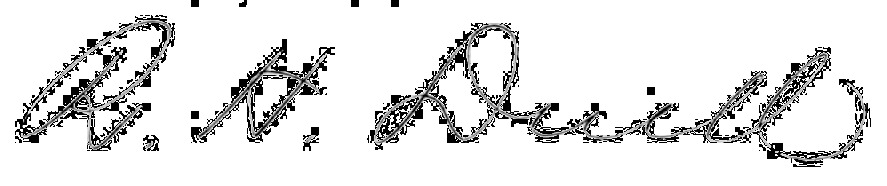
Signature of: r holland duell